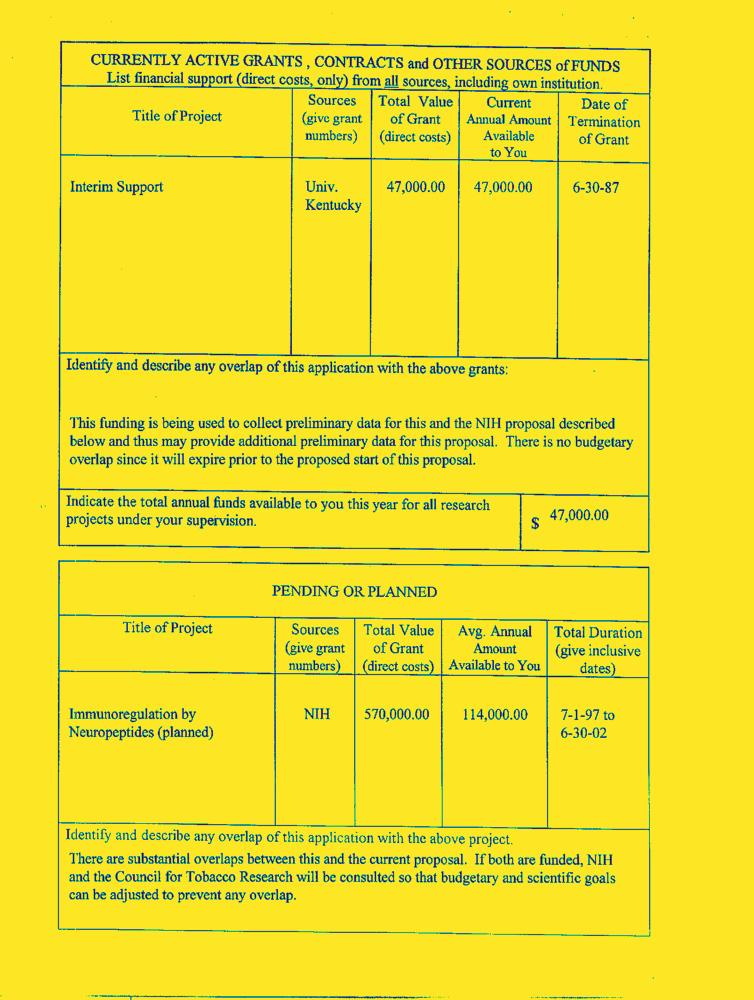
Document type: Resume-Doc